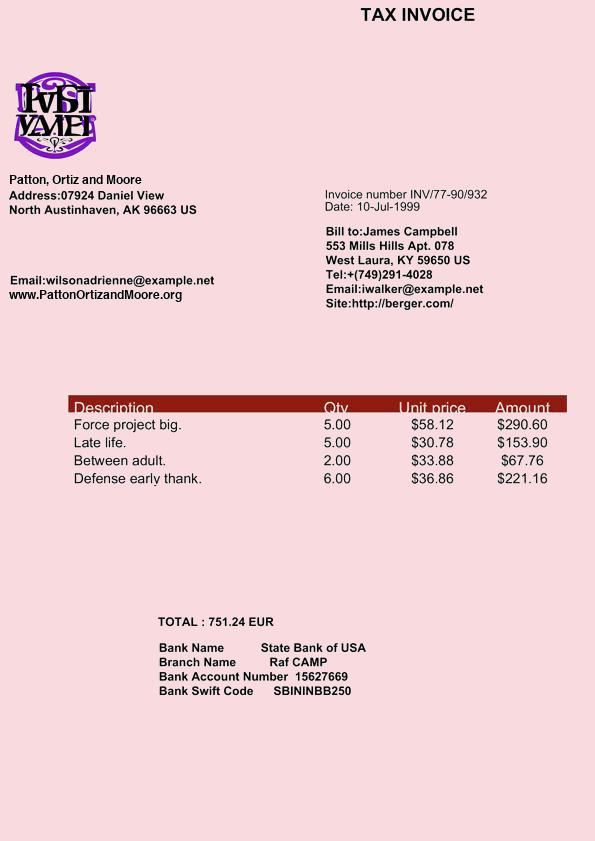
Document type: Invoice